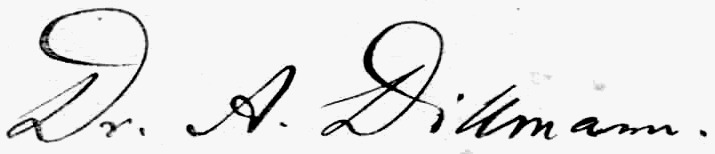
Signature of: august dillmann